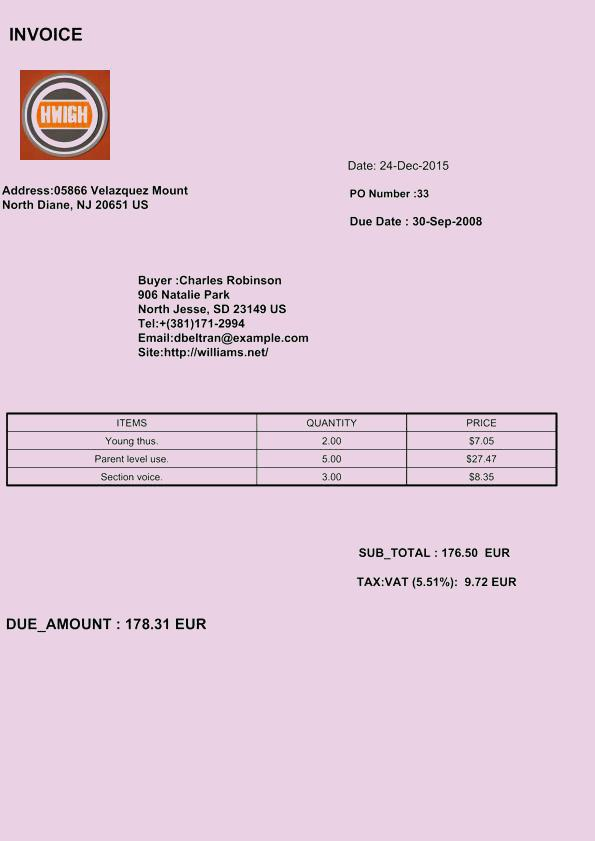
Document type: Invoice